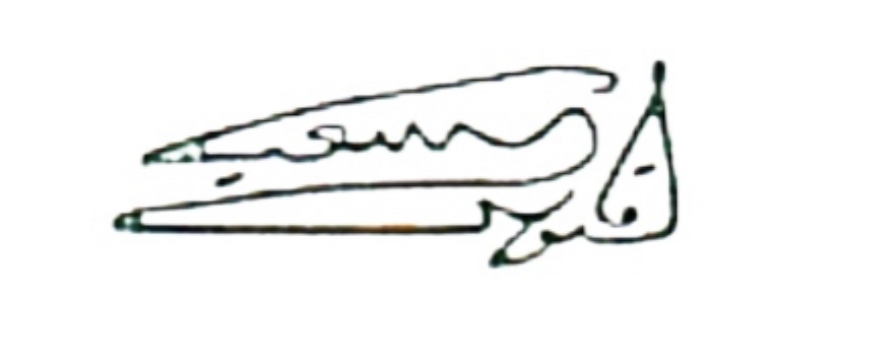
Signature of: qaboos bin said al said